Question: What is the address or location of the property listed in the document?
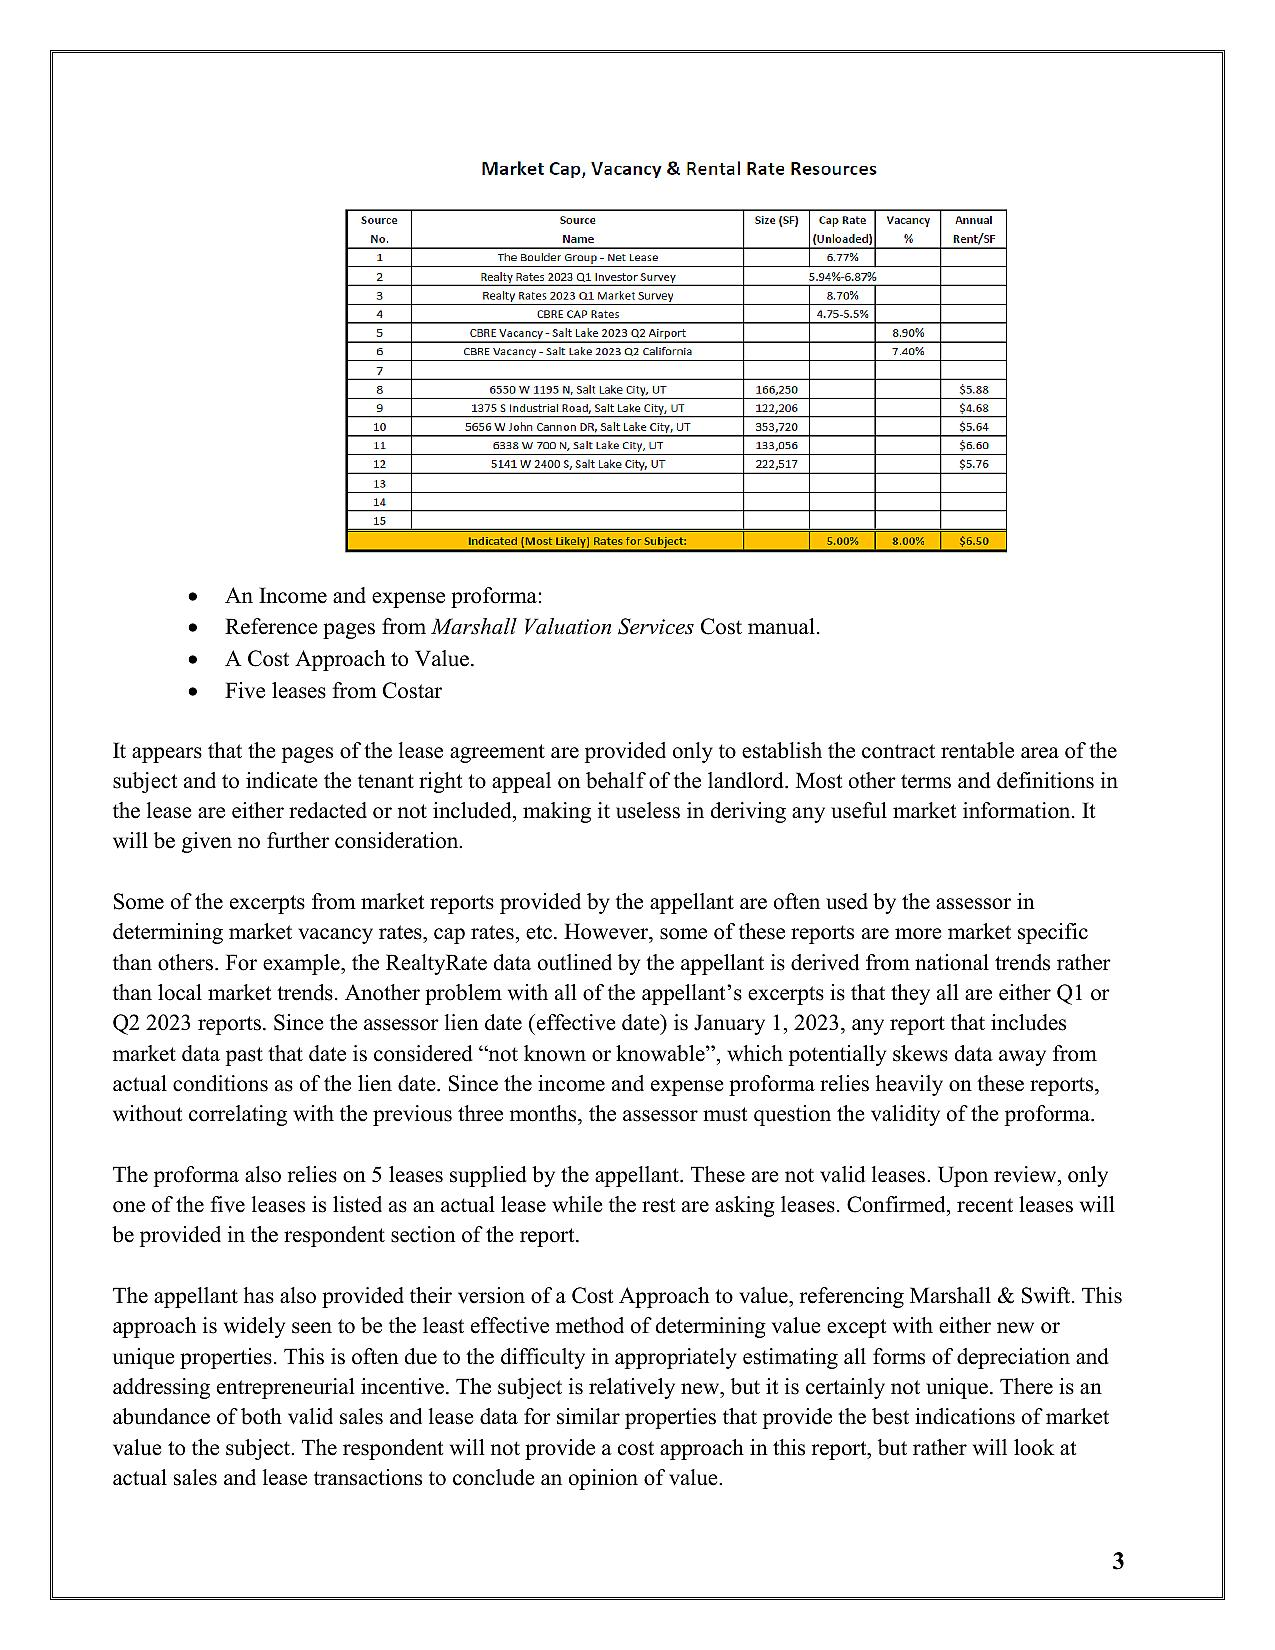
Answer: "5141 W 2600 S, Salt Lake City, UT"